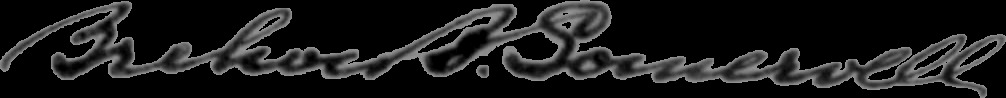
Signature of: brehon b somervell